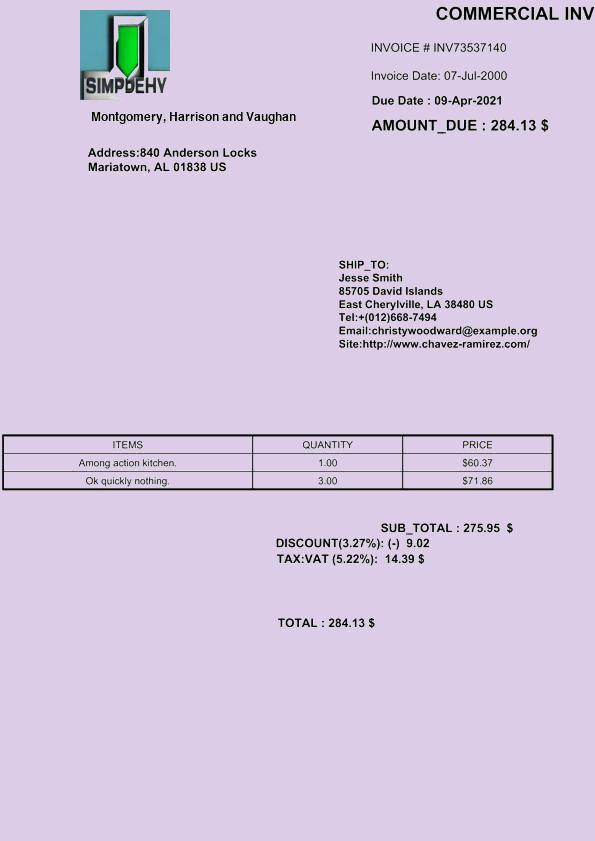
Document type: Invoice